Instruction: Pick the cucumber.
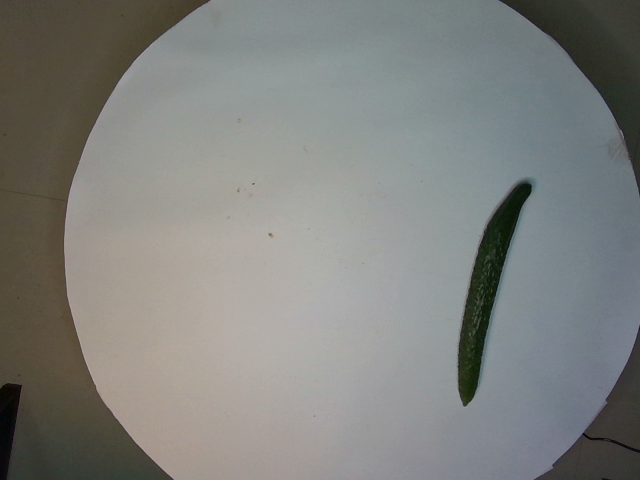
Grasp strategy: vertical